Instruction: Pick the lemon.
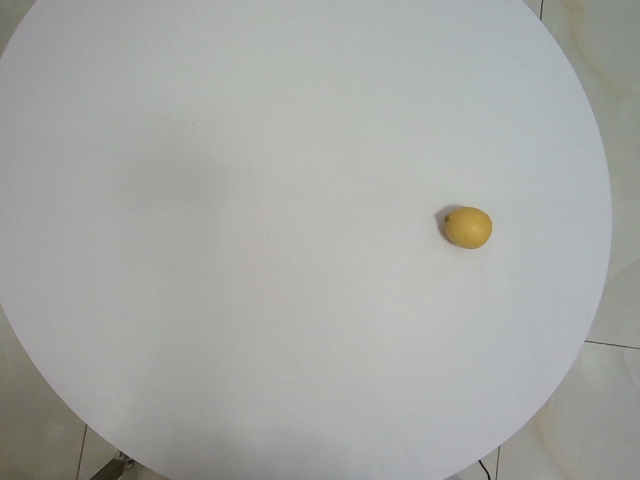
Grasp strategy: vertical